Question: Describe the condition in detail:
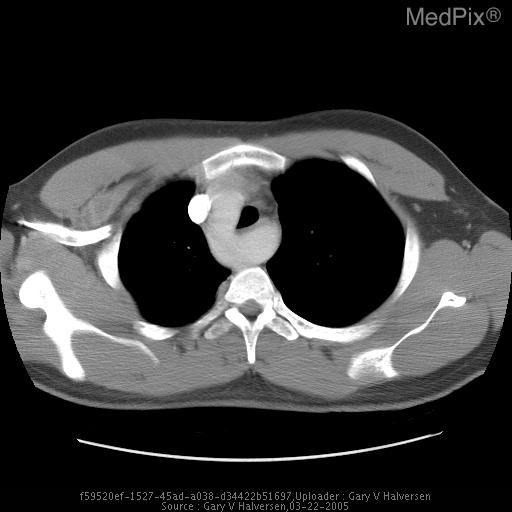
Answer: The disease is discussed as: This is the most common malformation of the aortic arch resulting in a complete vascular ring around the trachea and esophagus.The most common type of right aortic arch is right aortic arch with an aberrant left subclavian artery and it is 2-3 times more common than right arch with mirror image branching of the brachiocephalic vessels. Right arch and aberrant left subclavian artery has a 5-12% incidence of associated congenital heart disease while right arch with mirror branching of the brachiocephalic vessels has a 98% incidence of associated congenital heart disease.

Two types:
1.Origin of the left subclavian artery from a posterior aortic diverticulum from which a ductus arteriosus extends to the left pulmonary artery. The retroesophageal part of the ring is large and compression is produced by the diverticulum (Diverticulum of Kummerell).

2.Origin of the left subclavian artery from the descending aorta with a left ductus connecting the left subclavian artery to the left pulmonary artery. The retroesophageal part of the ring is small.

In both types of aberrant subclavian arteries, the vessel runs behind the esophagus.

Definitive diagnosis is now usually accomplished by CT or MRI. Both display the severity of airway narrowing and the retro-esophageal aberrant artery.Both demonstrate the large aortic diverticulum invariably at the site of airway compression with an aberrant left subclavian artery.